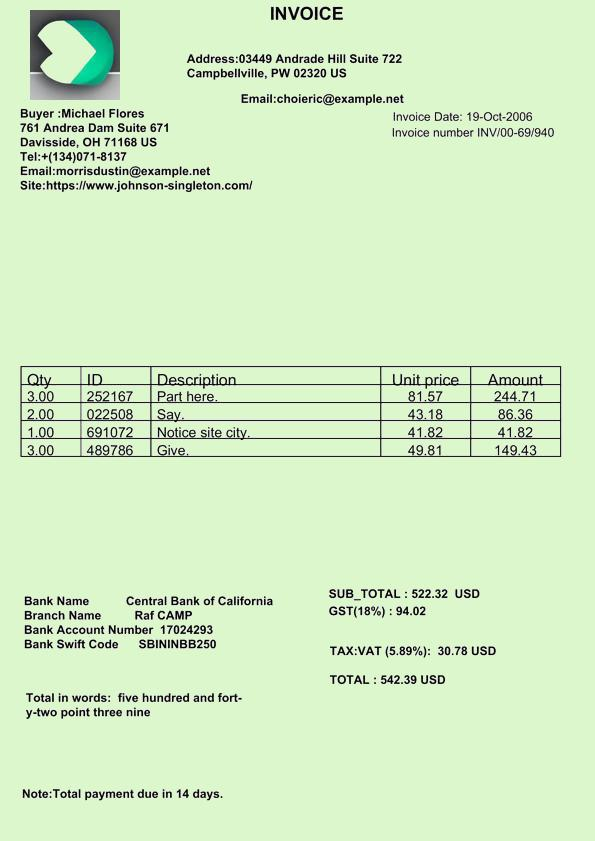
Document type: Invoice